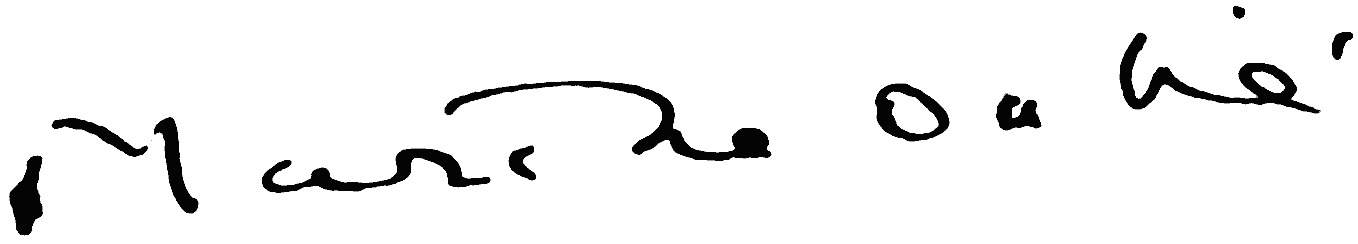
Signature of: marthe oulié